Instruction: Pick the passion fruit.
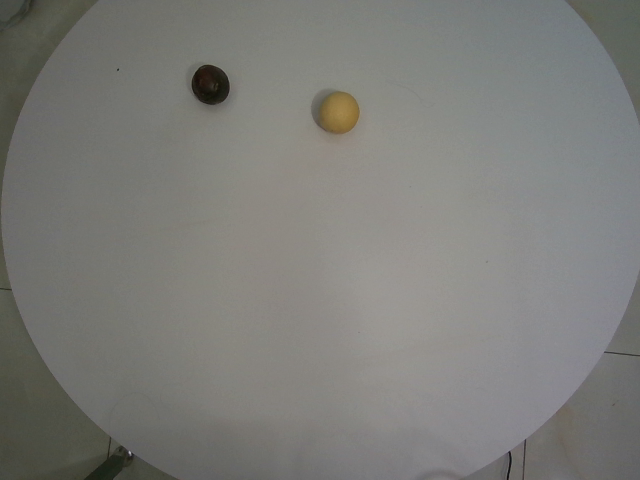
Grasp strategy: vertical